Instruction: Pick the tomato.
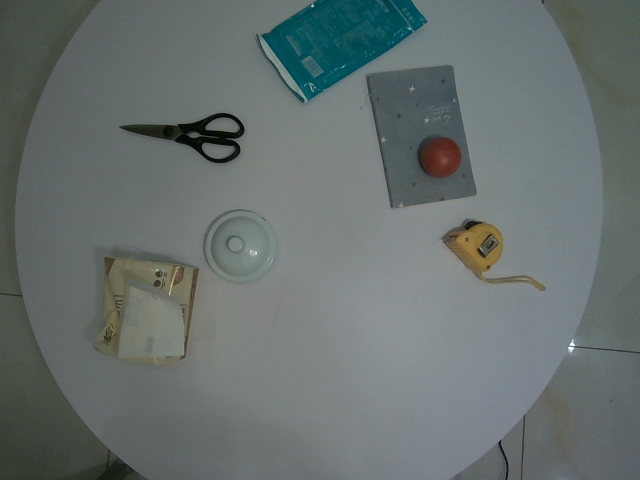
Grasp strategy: vertical